Question: Explain the disease:
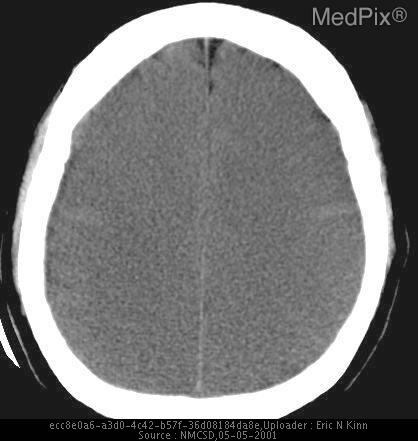
Answer: The disease is discussed as: Diffuse cerebral edema is among the most life-threatening of all cerebral insults with a mortality approaching 50%. Imaging findings may occur within hours after onset, but recognizable abnormalities may be delayed by 24 to 48 hours.

•  Imaging:
The most reliable early sign is effacement of the cerebral (surface) sulci, suprasellar and perimesencephalic cisterns. The ventricles appear small or compressed.

•  CT shows homogeneously decreased attenuation with loss of the gray-white differentiation. The cerebellum may appear relatively hyperdense compared to the the cerebral hemispheres - the "white cerebellum" sign. This is due to vascular (autoregulatory) events.

•  The "reversal sign" is similar,  with the cerebellum, thalamus, and brainstem retaining their normal density appearance in comparison to the darker edematous cerebral cortex.

Unilateral or bilateral cerebral edema may lead to brain displacement, accompanied by signs of herniation that are discussed on other topics at this site.